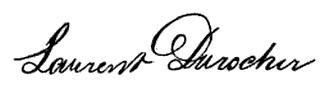
Signature of: laurent durocher